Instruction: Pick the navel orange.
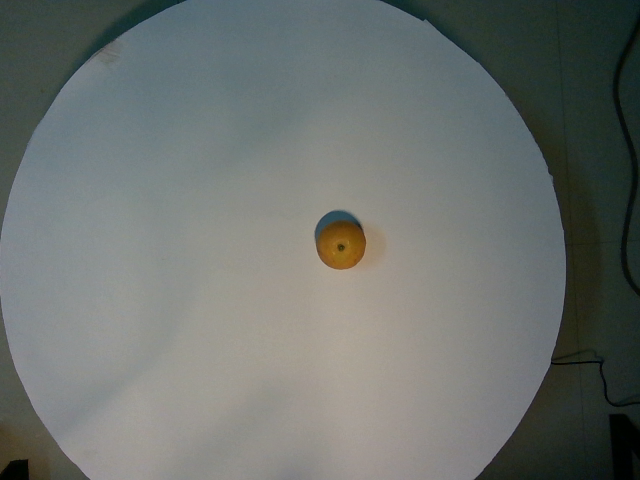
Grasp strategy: vertical